Question: In what way does the history help explain the case?
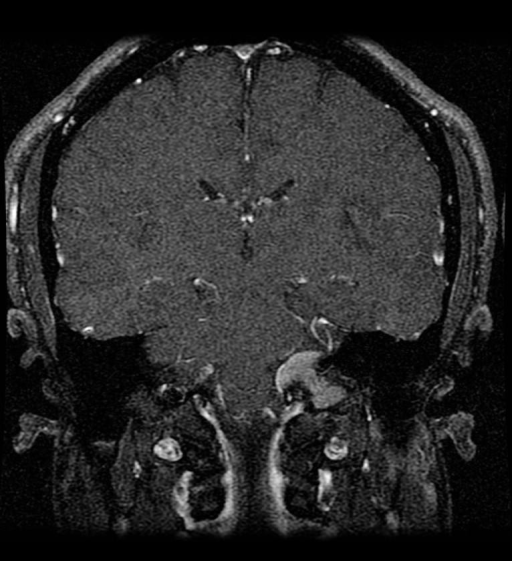
Answer: The patient's history of 26 year-old man, detailed history withheld is key in understanding the case.